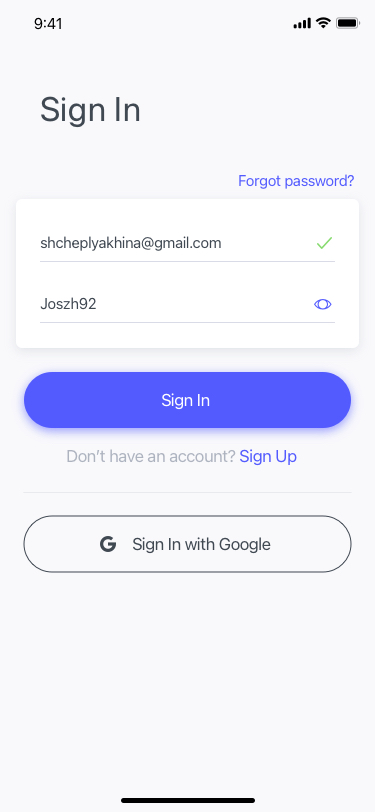
Text in this UI design:
Sign In
Sign In with Google
shcheplyakhina@gmail.com
Joszh92
Forgot password?
Sign In
Don’t have an account?
Sign Up